Question: Explain the disease:
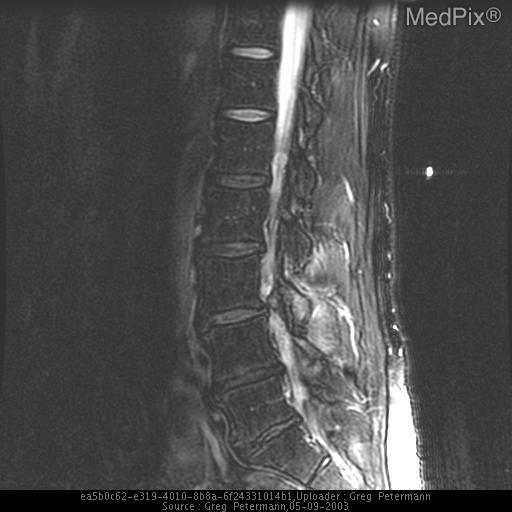
Answer: The disease is discussed as: Synovial cysts and synovial diverticula of the lumbar spine are associated with degenerative disease involving the facet joint.  They are most frequent at the L4-5 level. The cysts have thick walls, whereas the diverticula are outpouchings of the synovial membrane, and have thinner walls.  Both cysts and diverticula can cause sciatica if located in the superior articular recess, and can result in low back pain if located in the inferior articular recess.  Hemorrhage into the cysts may cause acute symptoms.

 CT can diagnose the cysts, however, they are typically more conspicuous on MRI. On CT the cysts appear as low attenuation lesions adjacent to the facet joint. In 30 percent of cases they may show wall calcification.  They may also demonstrate internal vacuum phenomenon.  On T1W images they are typical low to intermediate signal intensity and on T2W images the cyst wall appears as a hypointense line and the fluid has high signal intensity.

 These cysts can be treated surgically, however, most of the patients are elderly, and are at increased risk from surgery.  Steroid injections and cyst rupture are nonsurgical forms of treatment.